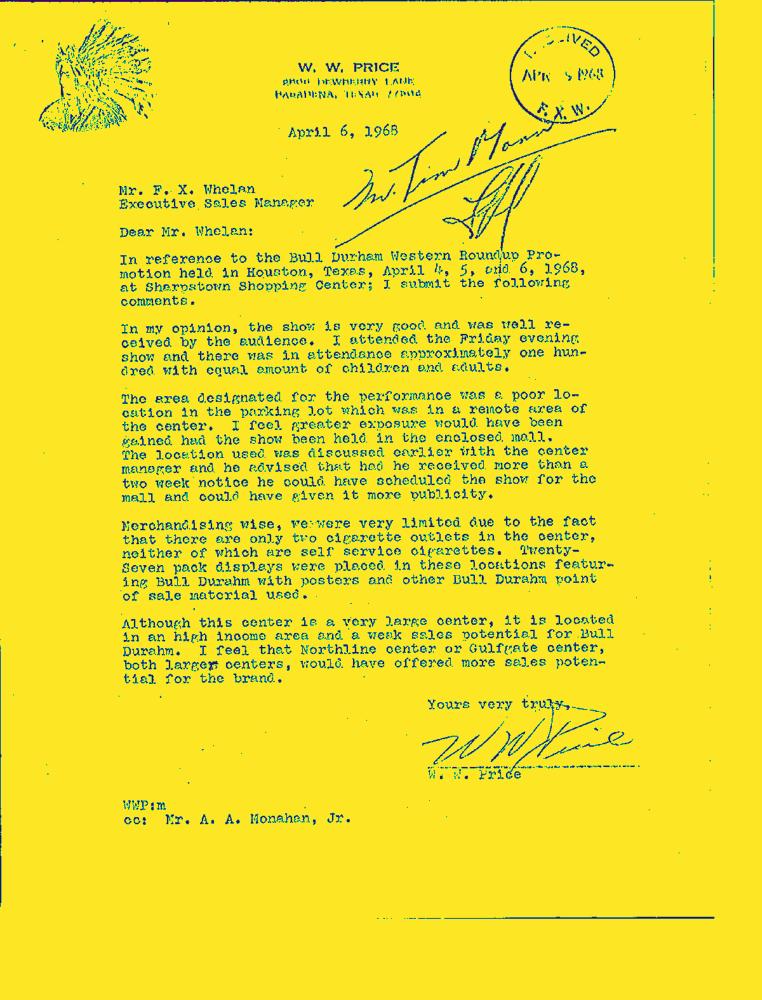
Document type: Letter-Doc